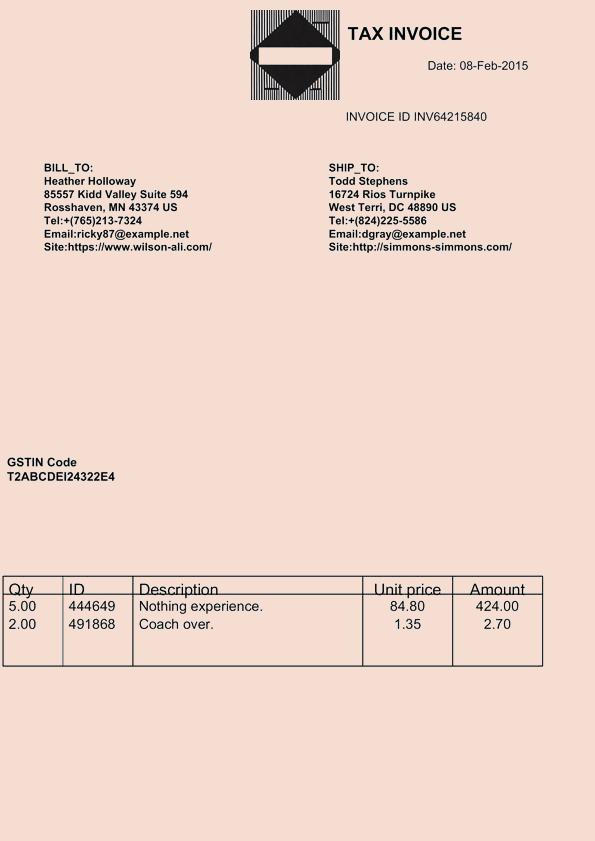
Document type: Invoice